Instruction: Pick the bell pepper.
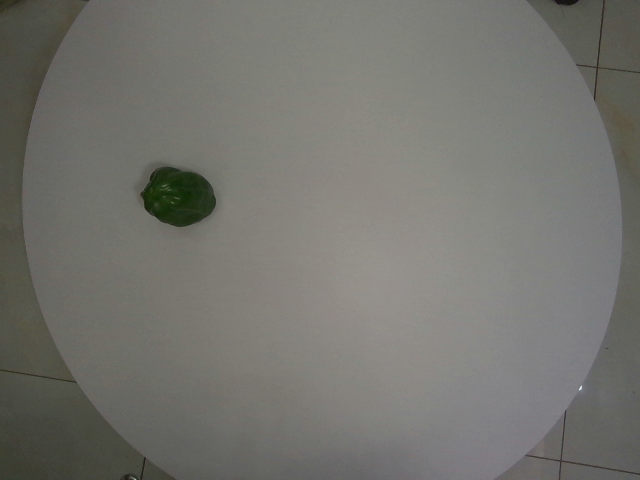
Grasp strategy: vertical